Question: How does the patient history play a role?
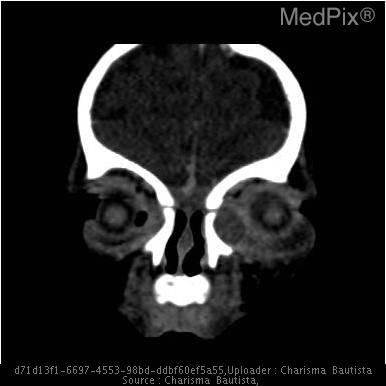
Answer: The patient's history of A 4 month-old boy presents with left eye swelling for about 48hours that started with dark discoloration on left lower lid. No history of trauma. is key in understanding the case.